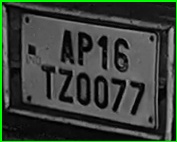
License plate number: AP 16TZ 0077